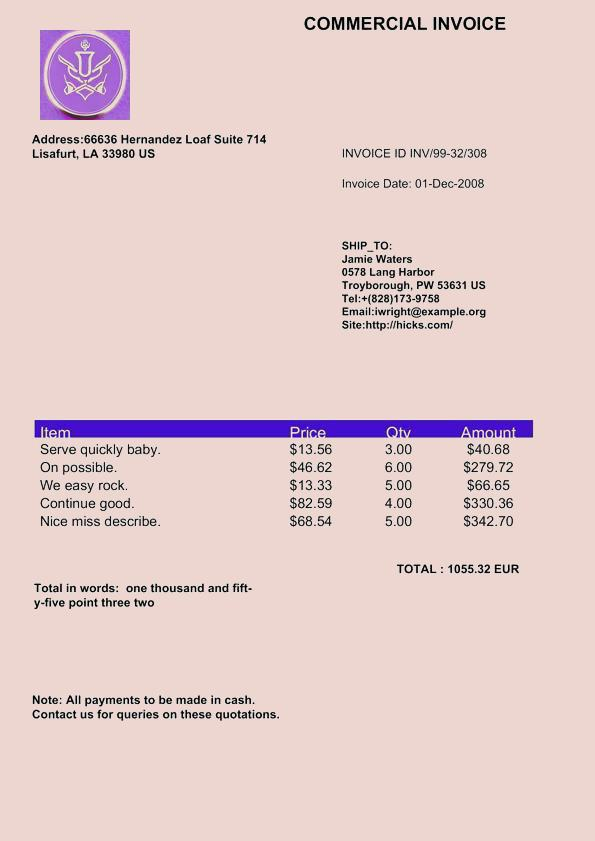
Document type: Invoice